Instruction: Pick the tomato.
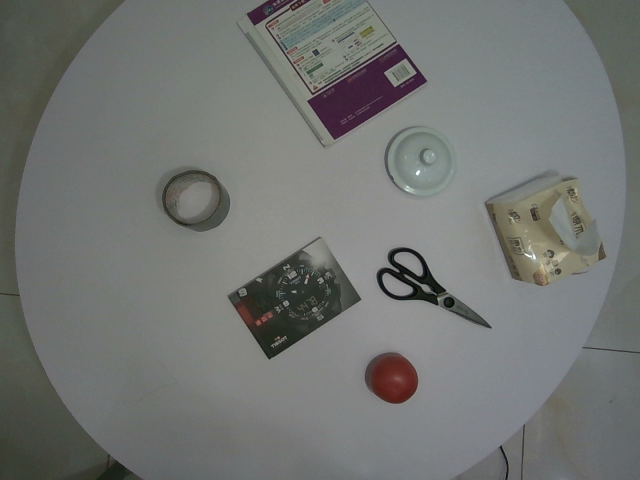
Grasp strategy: vertical